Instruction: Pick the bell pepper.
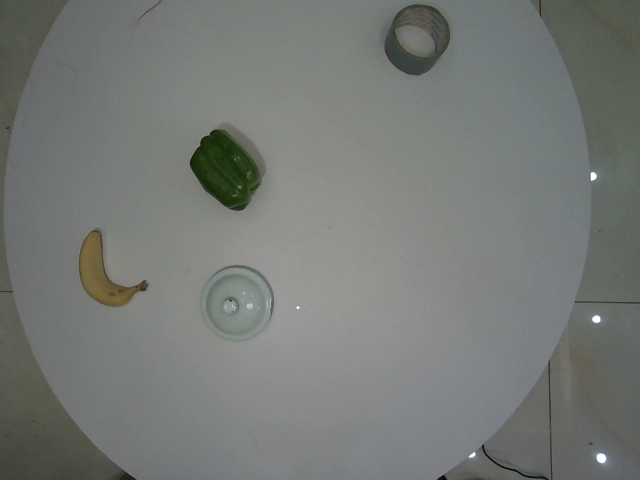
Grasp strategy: vertical